Question: What is the filing due date as per the document?
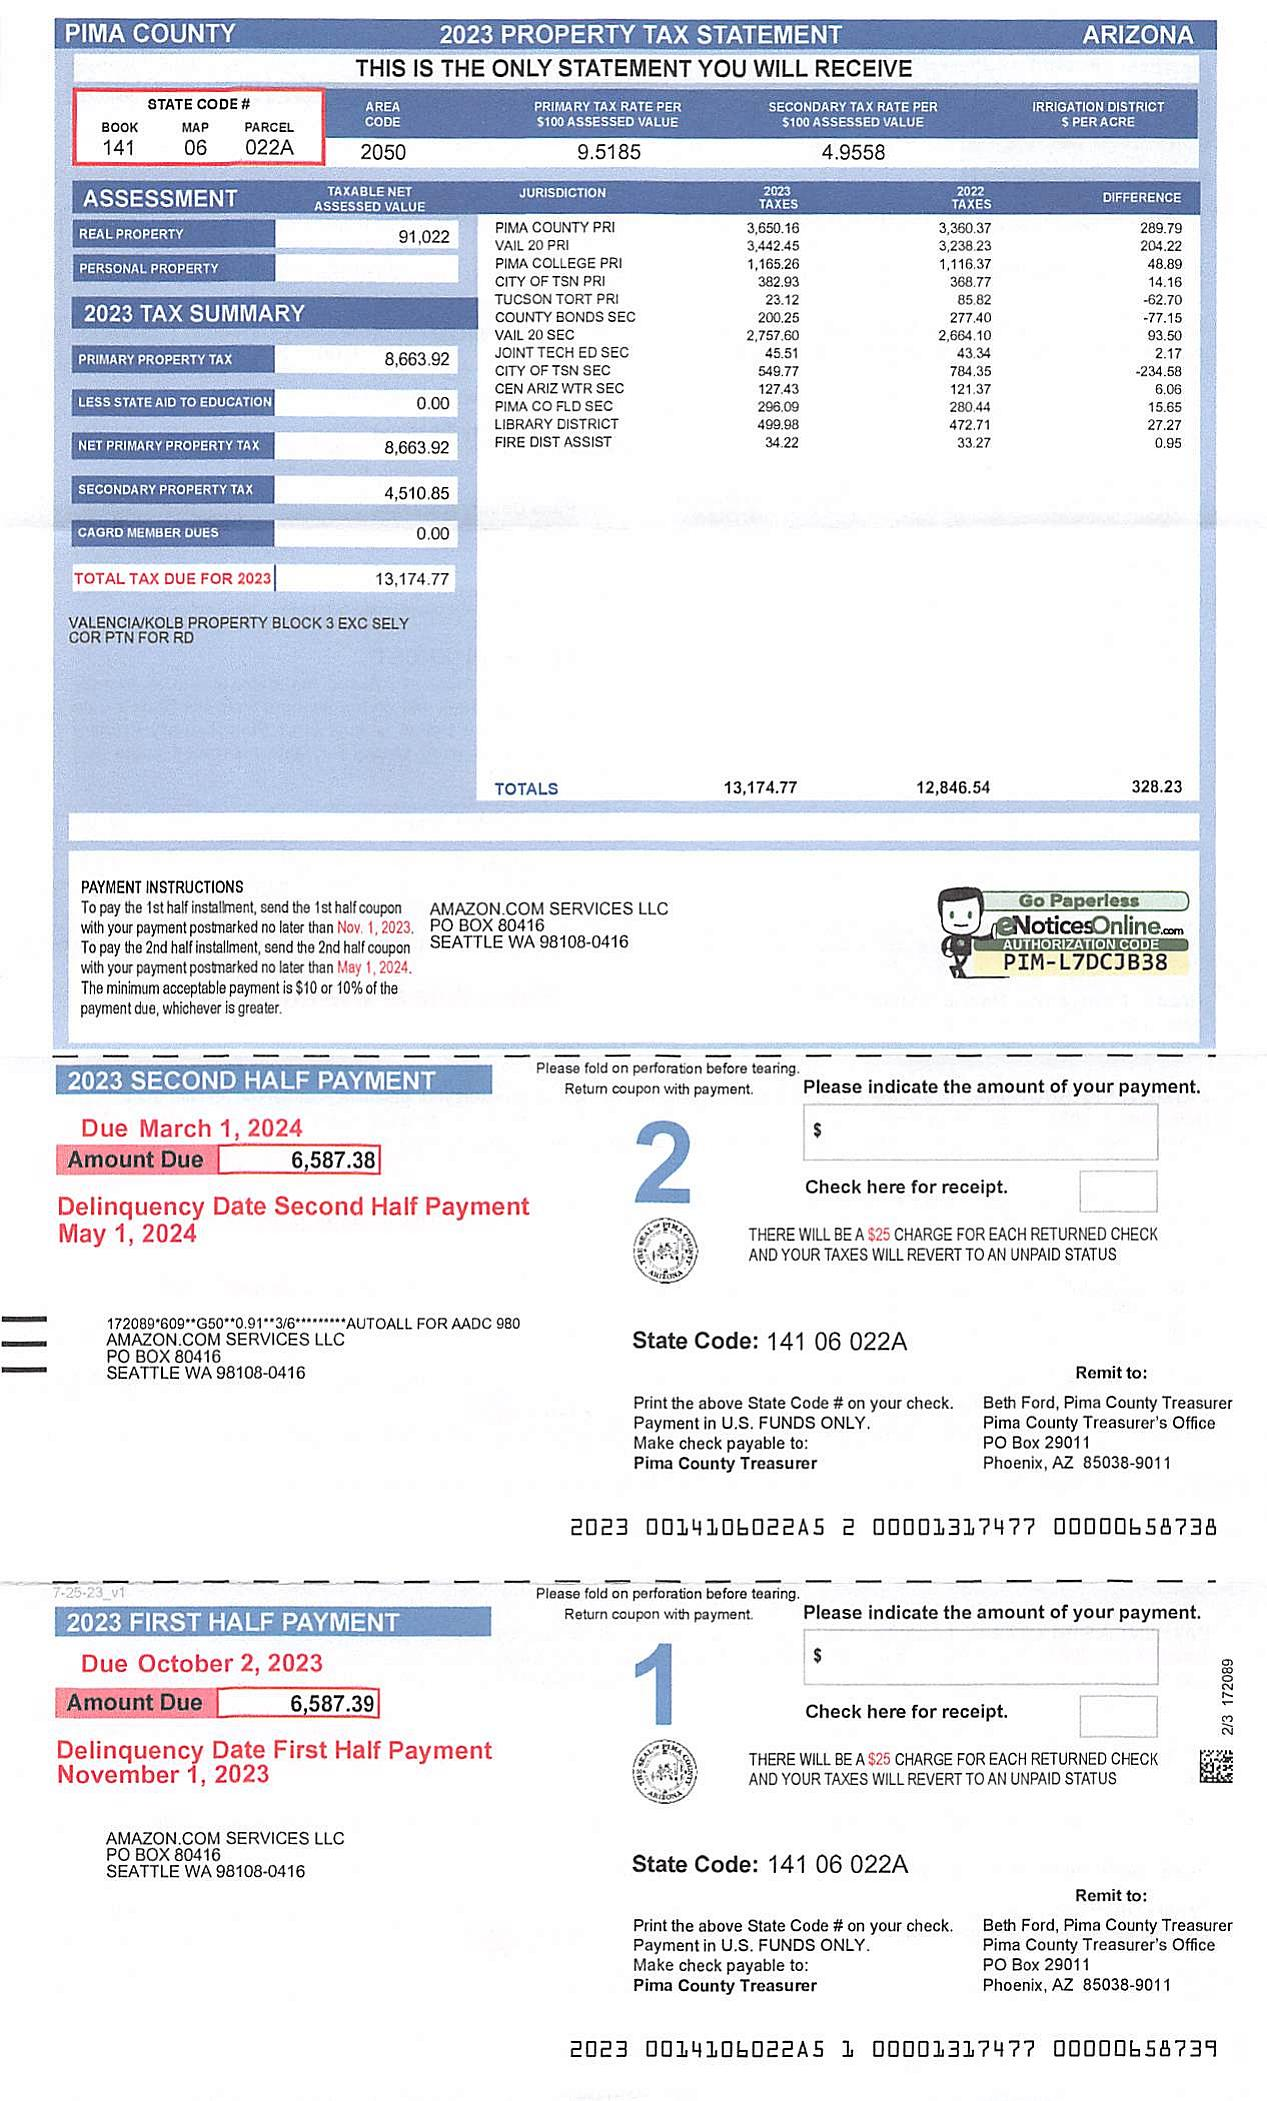
Answer: "1-Mar-24"